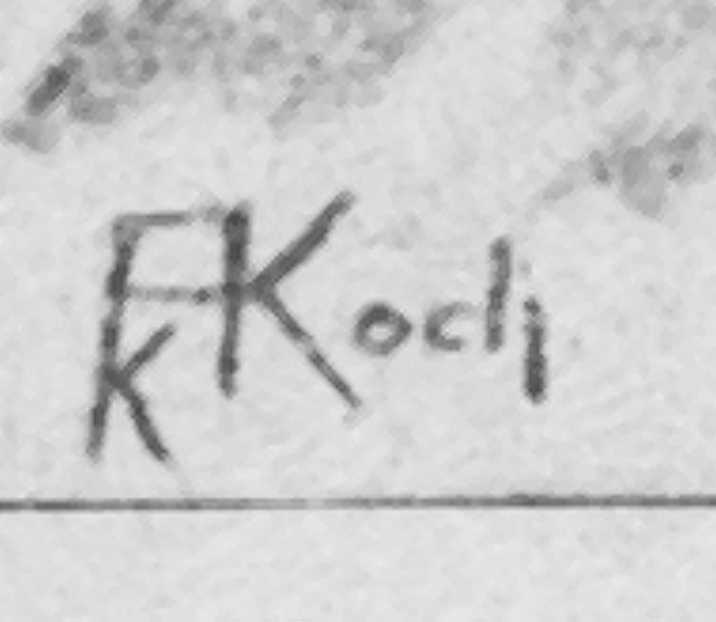
Signature of: konrad albert koch